Question: What are the imaging findings?
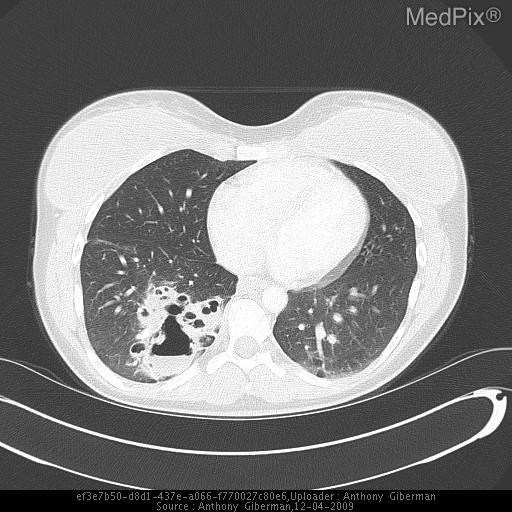
Answer: The imaging shows 1st Image: PA and lateral radiographs of the chest demonstrate patchy air space density involving the right lower lobe. There is a cavitary lesion with an air-fluid level worrisome for abscess formation.  The remainder of the lung parenchyma is clear and evenly aerated without additional regions of consolidation identified.   There is focal extroconvex curvature involving the thoracic spine, unchanged.

Next 3 images: Within the right lung base there is a large area of consolidation with accompanying bronchiectasis as well as a cavitary lesion with an air fluid level.  Several additional areas of patchy opacity are present likely representing accompanying atelectasis.  There is no evidence of pneumothorax or pleural effusion.  No enlarged lymph nodes are identified.

Last image: There is a cluster of well-defined thin-walled cysts in the right lung base, some of which are confluent.  The previously noted marked soft tissue thickening around them has resolved during the study interval as has the air-fluid level.  No soft tissue thickening persists in this region.  The lungs are otherwise clear. Cavitary lesion RLL.  Incidentally noted are bilateral breast implants..